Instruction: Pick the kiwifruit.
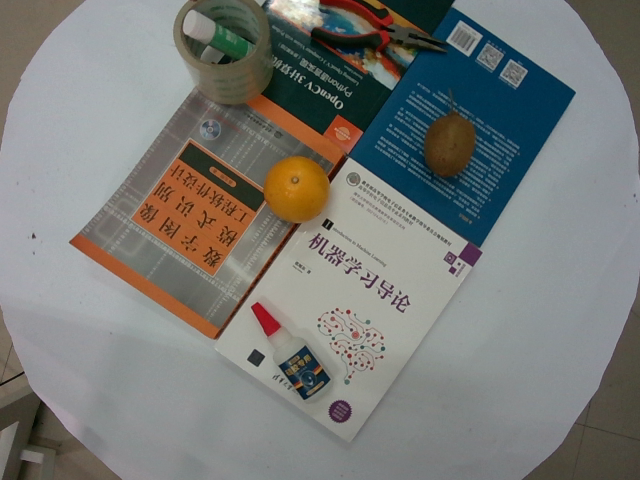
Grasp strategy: vertical